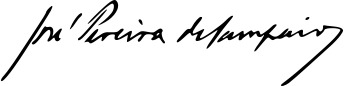
Signature of: sampaio bruno